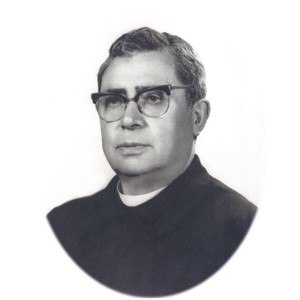
English: Conego Doutor Adão Salgado